Extract the amount written in words, the amount in digits, the name of the payee, the date on the cheque, and the bank's name from the image.
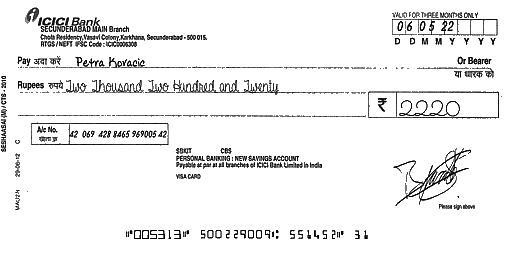
amt_in_words: Two Thousand Two Hundred and Twenty
amt_in_figures: 2220
payee_name: Petra Kovacic
bank_name: ICICI Bank
cheque_date: 06/05/22